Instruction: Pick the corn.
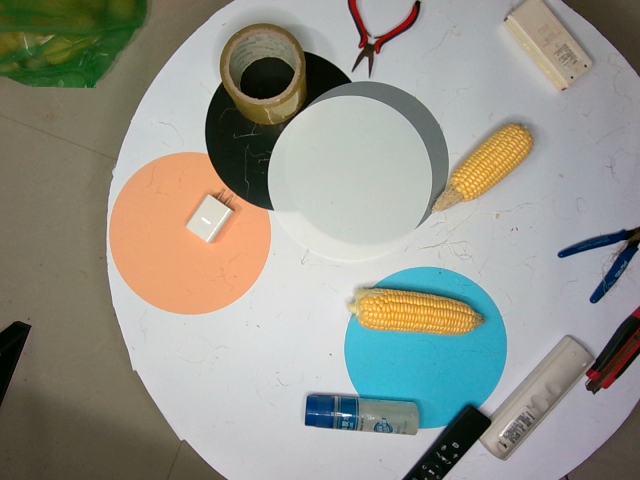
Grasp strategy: vertical